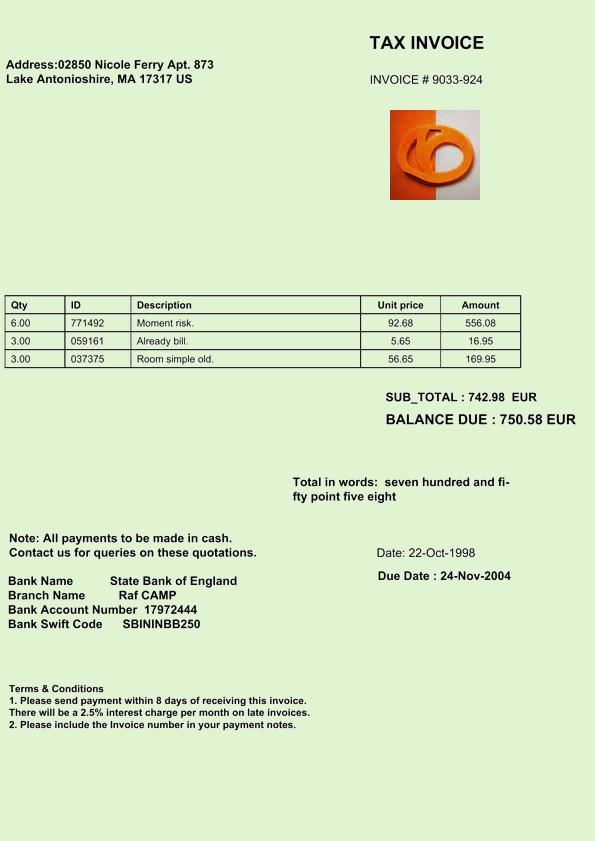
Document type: Invoice